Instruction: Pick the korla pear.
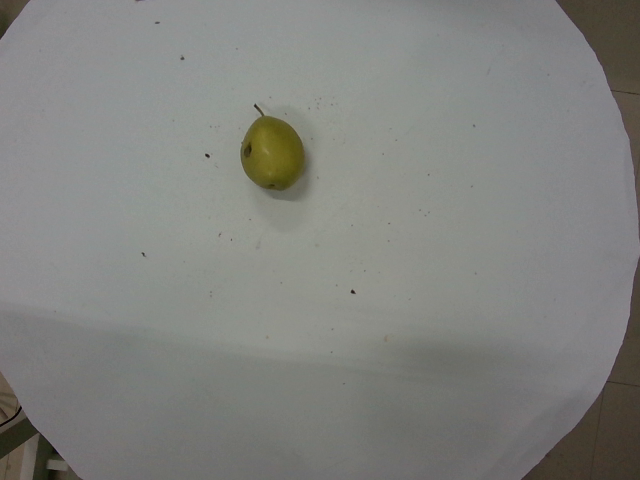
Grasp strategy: vertical